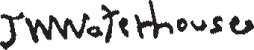
Signature of: john william waterhouse